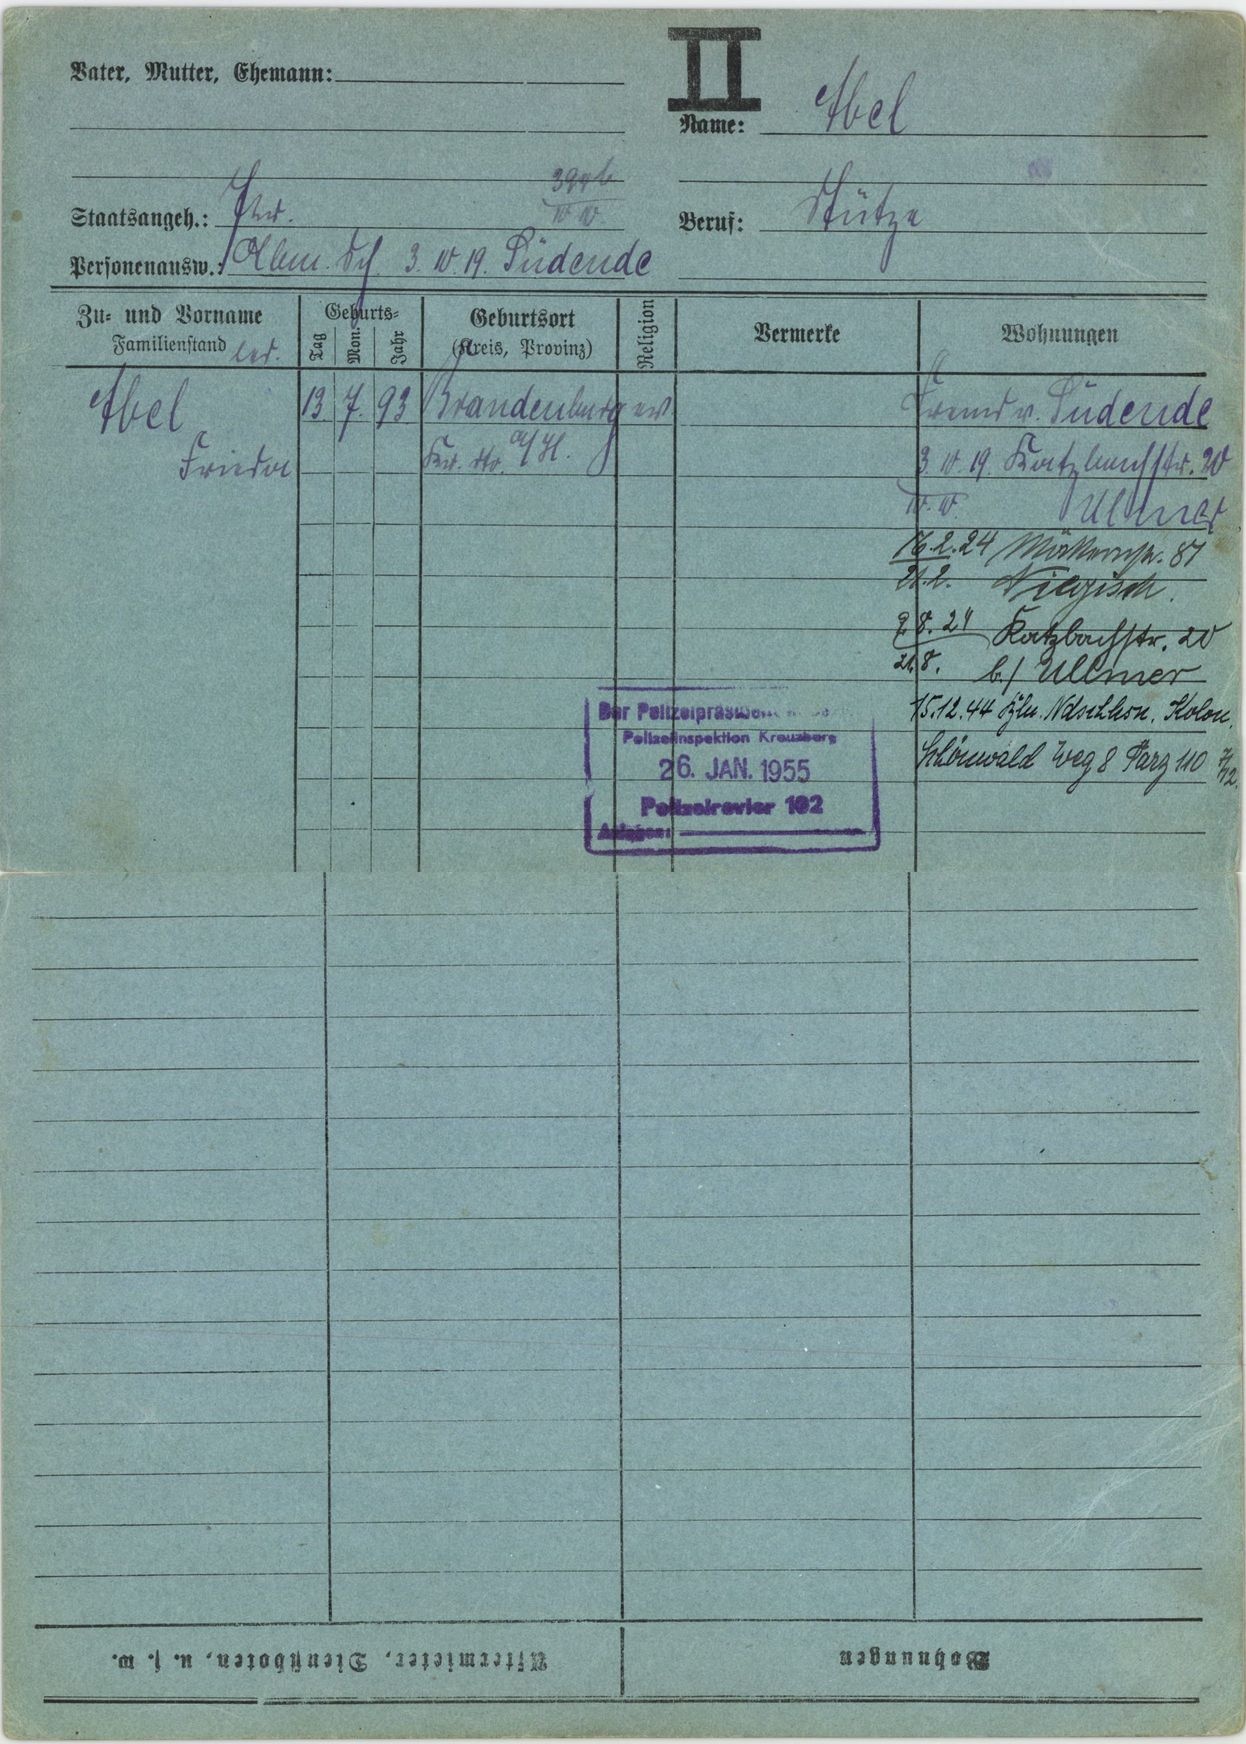
Abel